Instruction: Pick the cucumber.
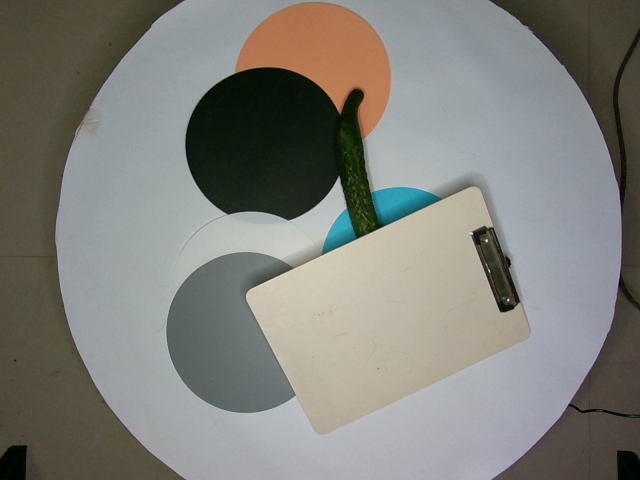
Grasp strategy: vertical